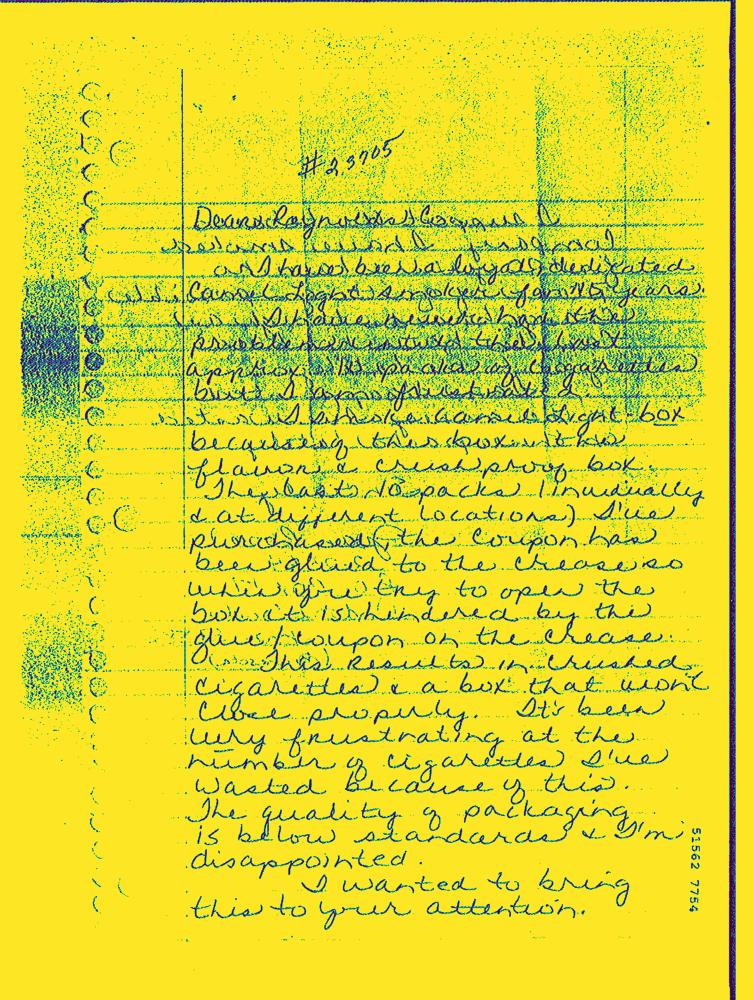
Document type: Hand-Written